Question: What is the property identification or parcel number listed?
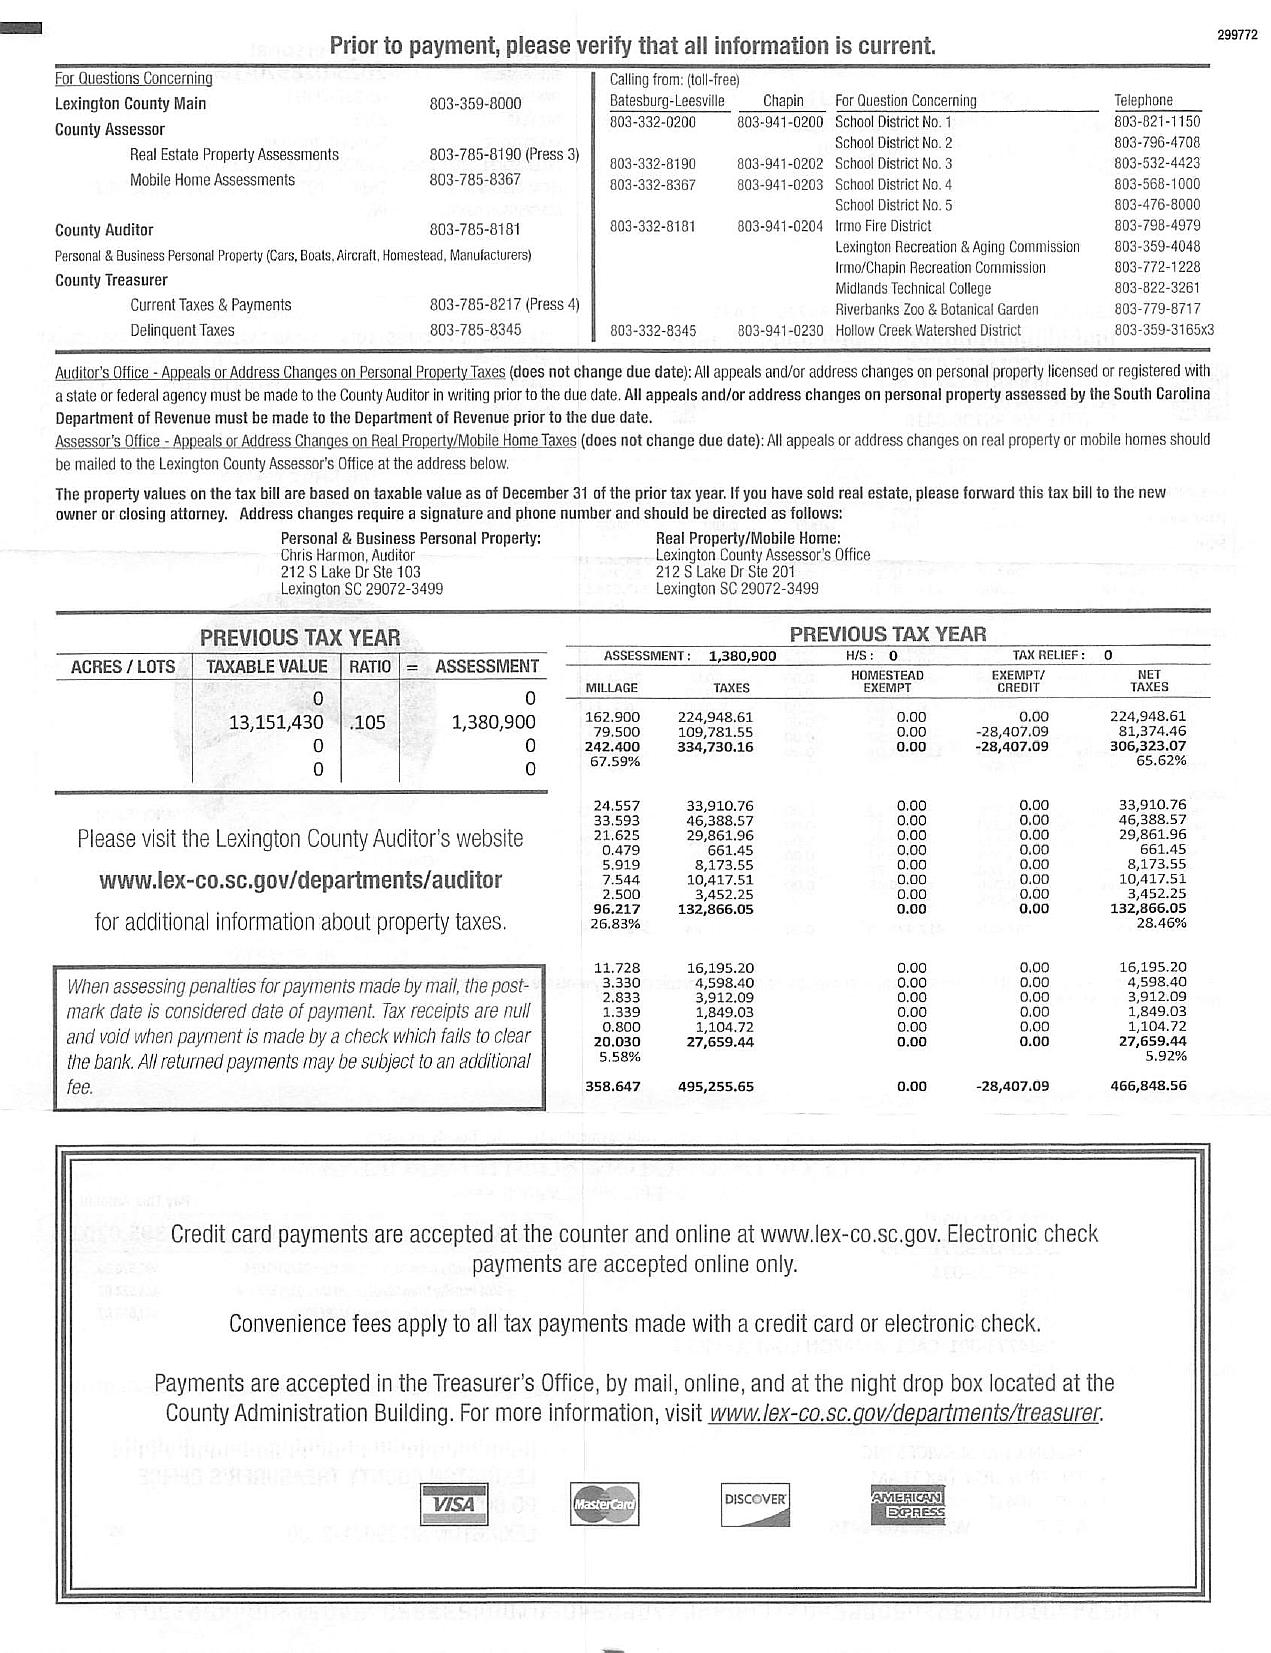
Answer: "13,151,430"